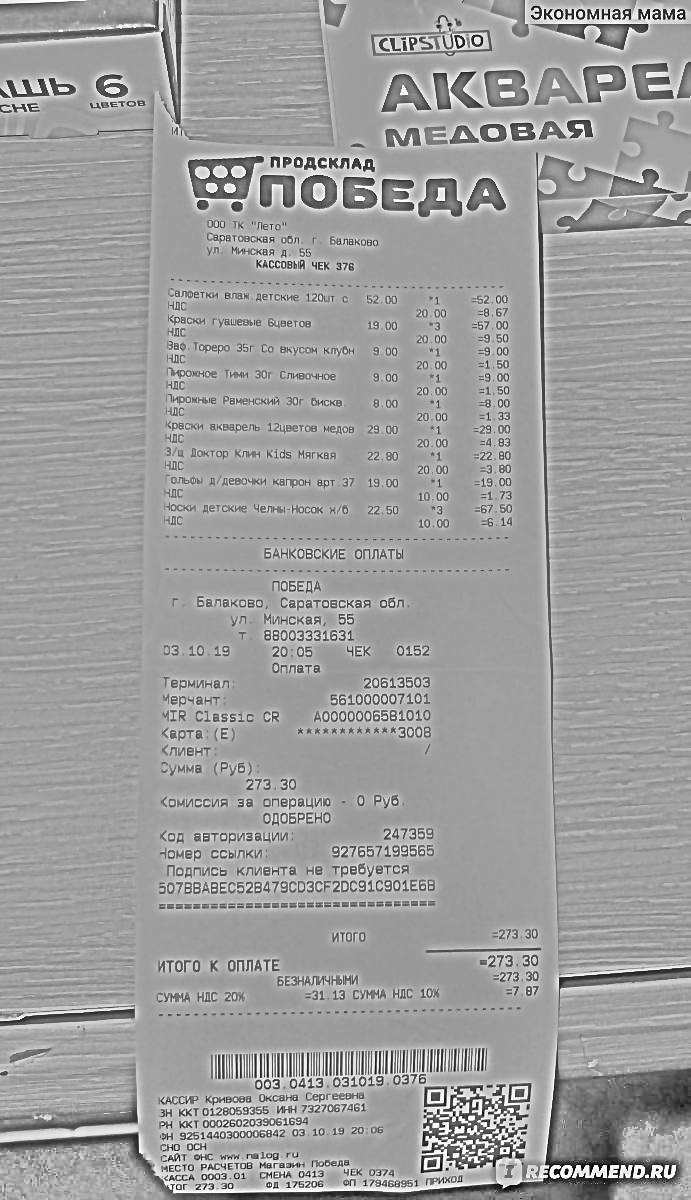
Продавец: ООО ТК "Лето"
ИНН: 7320767481
Дата: 03.10.19
Товары: Салетки влам детские 120шт; Краски гуашевые бисерные; Зев Тореро 35г Со вкусом клубни; Ирокское Тини 30г Сливочное; Пирожные Ременский 30г бисквит; Краски акварель 12цветов медовый; З/Ц Доктор Клип Kids Маггак; Олька д/девочки капрон арт 37; Носки детские Челан-Носков х/б
Количество: 1.000; 3.000; 1.000; 1.000; 1.000; 1.000; 1.000; 1.000; 1.000
Цена: 52.00; 19.00; 9.00; 9.00; 8.00; 29.00; 22.80; 19.00; 22.50
Сумма: 52.00; 57.00; 9.00; 9.00; 8.00; 29.00; 22.80; 19.00; 22.50
Итого: 273.30